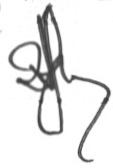
Signature of: zbigniew maciej gliwicz